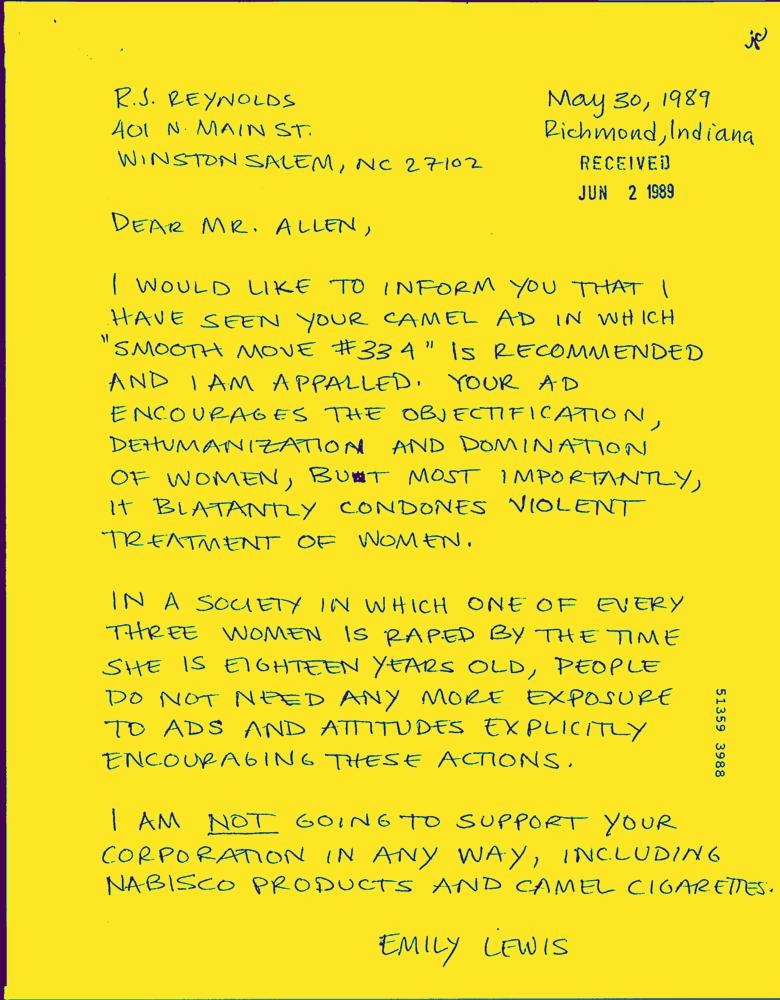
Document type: Hand-Written